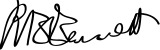
Signature of: richard bedford bennett